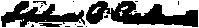
Signature of: sophia b packard